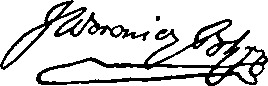
Signature of: jan paweł woronicz